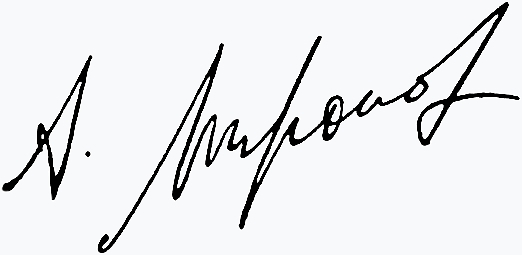
Signature of: andrei mironov